Can you pull out the amount in words, numerical amount, payee's name, date of the cheque, and the bank's name from the image?
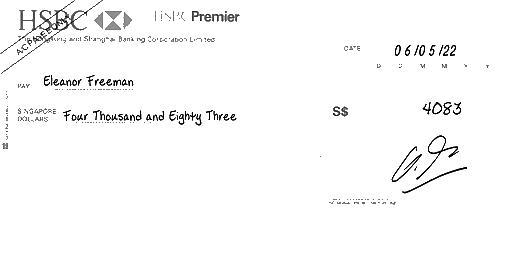
amt_in_words: Four Thousand and Eighty Three
amt_in_figures: 4083
payee_name: Eleanor Freeman
bank_name: HSBC
cheque_date: 06/05/22